Patient: Female, age 67
A 67-year-old female received a right single lung transplant for idiopathic pulmonary fibrosis and had an uncomplicated post-transplant course; surveillance bronchoscopies did not show acute rejection or infection, and 4 months post-transplantation her FEV1 reached a zenith of 129% of predicted. She remained stable for the next 44 months until diagnosed with BOS (Stage 1). Chest imaging revealed new patchy consolidation in the allograft. Bronchoscopy revealed BAL neutrophilia (28%), and cytomegalovirus was detected in BAL (but not peripheral blood) via polymerase chain reaction. TBB was negative for acute rejection or cytomegalovirus pneumonitis, but showed changes of AFOP. Intravenous pulse methylprednisolone and antibiotics were administered with gradual clearing of the allograft infiltrates on CXR. However, FEV1 continued to decline, and follow-up bronchoscopy 2 months later revealed persistent AFOP and BAL neutrophilia (56%), despite clearing of the allograft infiltrates on CXR. BAL was negative for infection. FEV1 subsequently progressively declined and the patient eventually succumbed to respiratory failure.
Keywords: acute fibrinous and organising pneumonia, interstitial, lung transplantation, pneumonia, thoracic
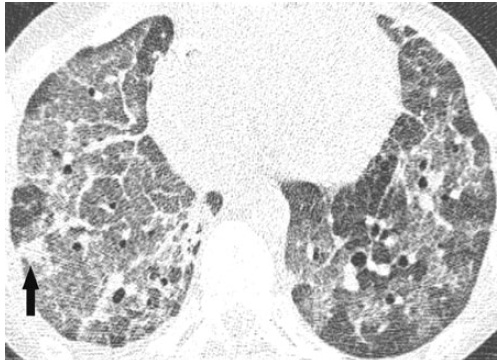